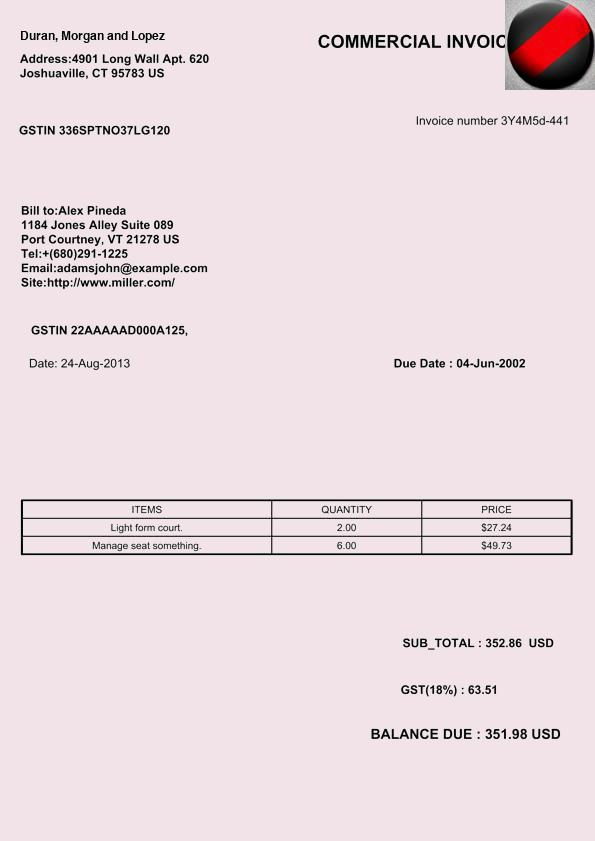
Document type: Invoice